Question: Explain the disease:
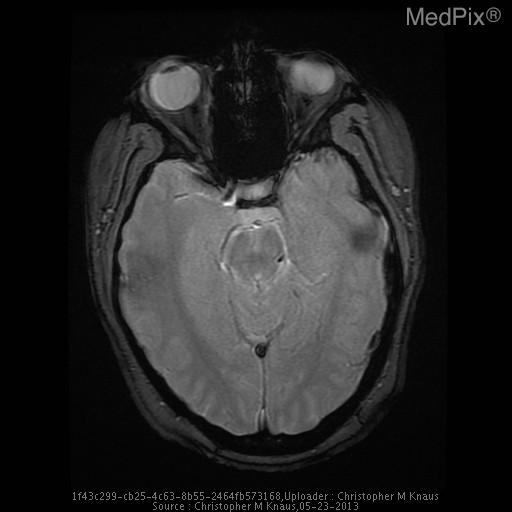
Answer: The disease is discussed as: Venous sinus thrombosis is caused by thrombus formation in the dural venous sinuses or cerebral veins.  It is an uncommon disorder (2-7 per million) which can have serious complications.  Causal factors include local (regional infection, trauma, neoplasm) and systemic (dehydration, hypercoagulable states, pregnancy, oral contraceptives).  Clinical presentation includes headache, neurologic deficits or seizures.  The superior sagittal sinus is most commonly affected, followed by the transverse and sigmoid sinuses.  Complications include venous infarcts, intracerebral hemorrhage and intracranial hypertension.

On noncontrast CT, the thombosed sinus is usually hyperdense.  This is nonspecific as dehydrated patients, adjacent subdural or subarachnoid hemorrhage or elevated hematocrit can cause increased sinus attenuation.  On contrast enhanced CT, the empty delta sign is a central defect from thrombus surrounded by contrast enhanced blood.  On MRI, absence of a flow void or abnormal signal within the sinus is seen.

MR venography with two-dimensional time-of-flight is used due to high sensitivity for slow flow compared to 3D TOF.  Contrast enhanced MRV improves visualization of small vessels.  CT venography is a rapid and accurate method for evaluating the venous sinuses.  Disadvantages include ionizing radiation exposure and need for iodinated contrast material.